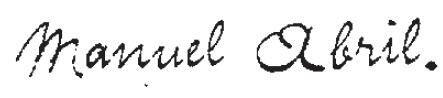
Signature of: manuel abril